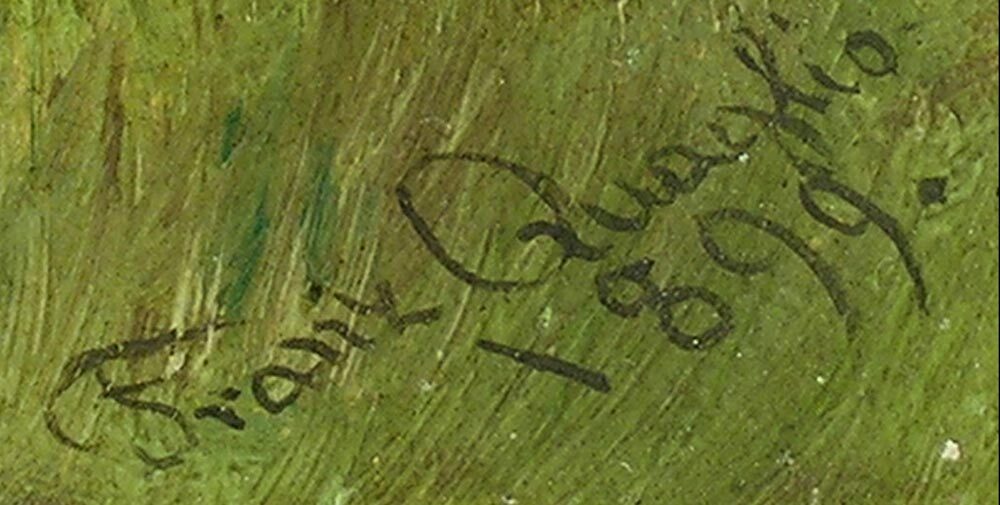
Signature of: franz quaglio